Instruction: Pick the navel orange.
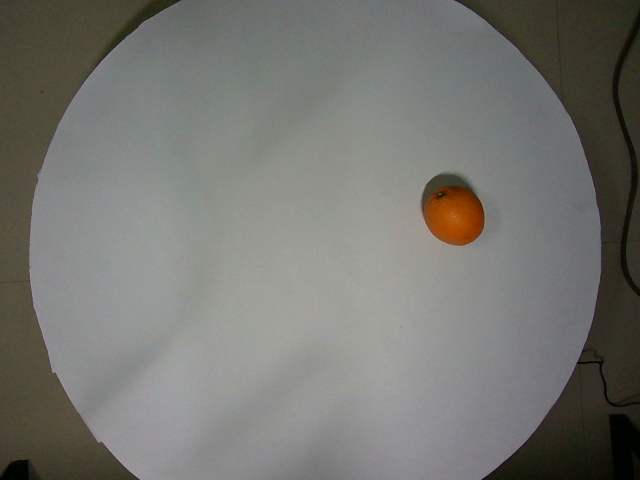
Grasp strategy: vertical